Question: Talk about the condition:
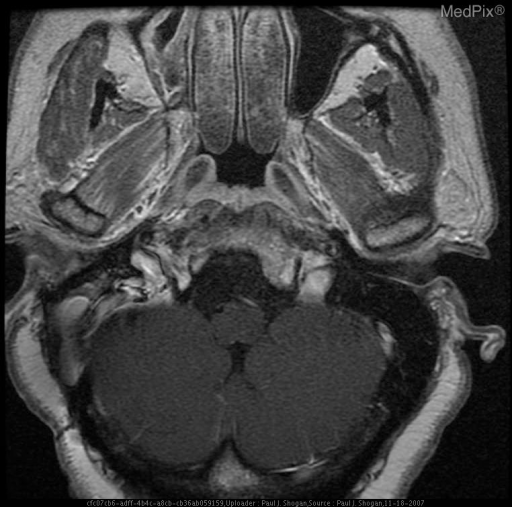
Answer: The disease is discussed as: Lesions/Condition: Epidermoid Tumor

Discussion:

Epidermoid tumors typically occur between the ages of 20 and 60, with the peak incidence in the fourth decade, affecting both men and women equally.

Intracranial epidermoid tumors are congenital inclusion cysts that comprise 1% of primary intracranial neoplasms.  They are thought to arise from the enclosure of ectodermal elements when the neural tube closes at 3-5 weeks gestation.  Additionally, acquired epidermoid tumors may occur as the result of trauma, although this is relatively uncommon in the brain.  Epidermoids are composed of an outer capsule of connective tissue that surrounds a layer of keratinized stratified squamous epithelium and inner cystic fluid that includes debris, keratin, water, and cholesterol.  As the epithelial layer desquamates, the cells accumulate and form a cholesterol-rich layer that gives the tumor its characteristic pearly white appearance.  Epidermoids subtly grow within the CSF spaces, surrounding and encasing adjacent neurovascular structures.  The tumor has an irregular and lobulated cauliflower-like outer surface that shines like a “mother of pearl.”

The majority of intracranial epidermoid tumors are intradural lesions, in the basal subarachnoid spaces occurring off-midline.  Between 40%-50% of cases are found in the cerebellopontine angle cistern.  After schwannoma and meningioma, epidermoid tumors are the third most common cerebellopontine angle mass.  Epidermoid tumors also occur in the sellar and parasellar regions.  Less commonly, epidermoid tumors have been reported in the cerebral hemispheres, brain stem, and rarely in the lateral ventricles.  Approximately ten percent of epidermoid tumors are extradural, occurring in the skull or spine.

Epidermoid tumors are benign slow-growing tumors, and malignant degeneration is extremely rare.

Clinical Features:

Clinical features of epidermoid tumors are usually secondary to the mass effect of the tumor on adjacent structures.  Gait disturbance, cranial neuropathies, and occasionally seizures are presenting symptoms.  Hydrocephalus is not commonly seen with intracranial epidermoid tumors.   Additionally, symptoms related to chemical meningitis caused by leakage of tumor contents into the subarachnoid space may be seen.

Radiology:

Epidermoid tumors on CT are well-circumscribed, homogenous lobulated extra-axial masses, that are nonenhancing, and hypoattenuating, and are similar to CSF, secondary to the presence of solid cholesterol and/or loculated CSF within the tumor, and rarely demonstrate calcification.

MR imaging is the best modality for evaluating these tumors.  Typically, epidermoid tumors demonstrate a lamellated appearance on MR imaging, secondary to the desquamated squamous epithelium.  Most epidermoid tumors have signal intensities that are near CSF signal, low to intermediate on T1 weighted images, and slightly hyperintense on T2 weighted images.  The main differential diagnostic consideration is that of an arachnoid cyst, with arachnoid cyst following the signal intensity patterns of CSF with all MR pulse sequences, whereas epidermoid tumors are not hypointense on FLAIR images and demonstrate areas of hyperintense signal relative to CSF.  Furthermore, on DW images, epidermoid tumors demonstrate restricted diffusion, which is not characteristic of arachnoid cysts.  Additionally, approximately 25% of epidermoid tumors will demonstrate a thin rim of peripheral enhancement following the administration of contrast material.  Furthermore, employing the use of a high resolution gradient-echo T2 sequence, such as 3D Fast Imaging Employing STeady-state Acquisition (FIESTA) the lamellated epidermoid tumor is clearly depicted as low signal intensity as it is contrasted against a hyperintense CSF background, achieving a precise preoperative assessment of surgical anatomy.

Finally, the signal characteristics of epidermoid tumors vary depending on its composition.  Rarely, epidermoids will appear hyperattenuated on CT, secondary to elevated protein content, with reversal of signal characteristics on MR imaging, high signal intensity on T1WI, and low signal intensity on T2WI.

Treatment:

Subtotal resection is usually performed to alleviate compression of adjacent structures, and to avoid damaging vital structures.  The reported rate of recurrence of epidermoid tumors is highly variable.